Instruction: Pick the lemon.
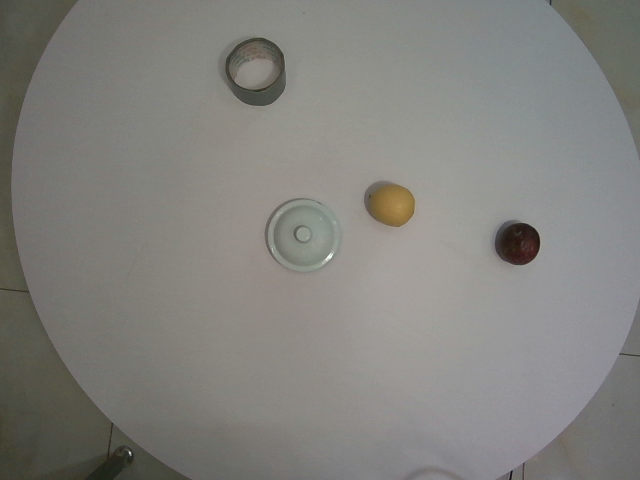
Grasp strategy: vertical